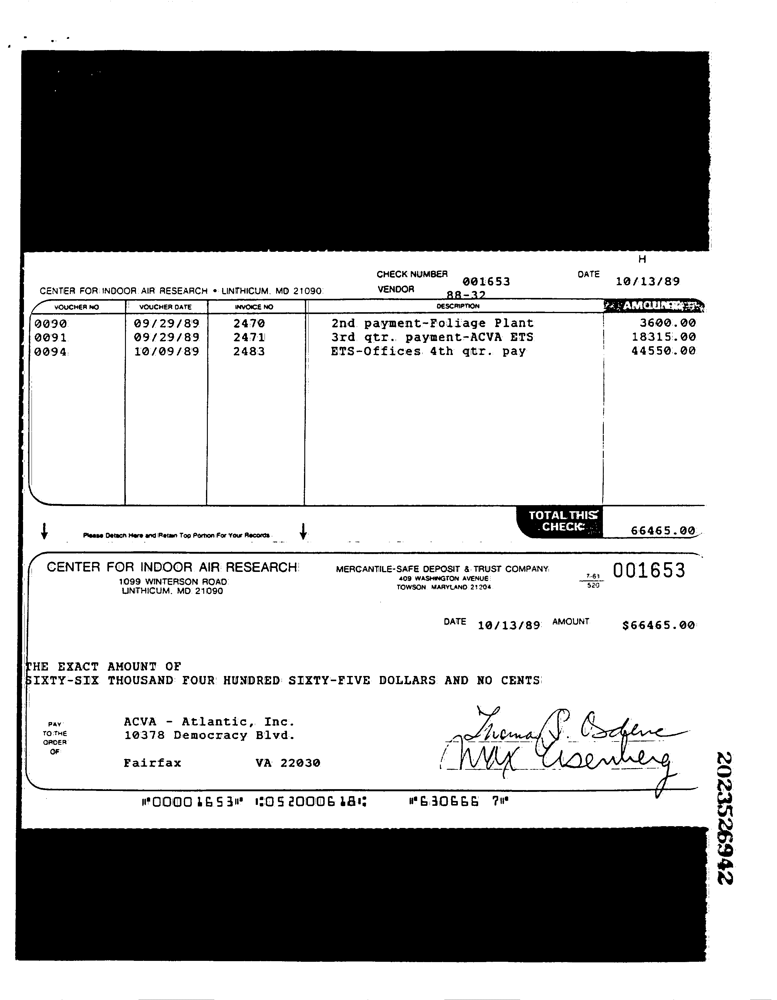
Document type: Invoice